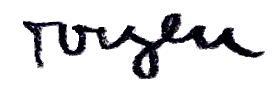
Signature of: toyen